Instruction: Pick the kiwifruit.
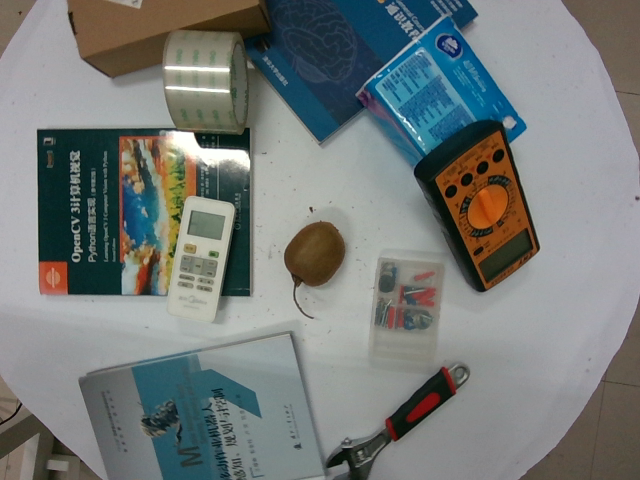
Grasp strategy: vertical